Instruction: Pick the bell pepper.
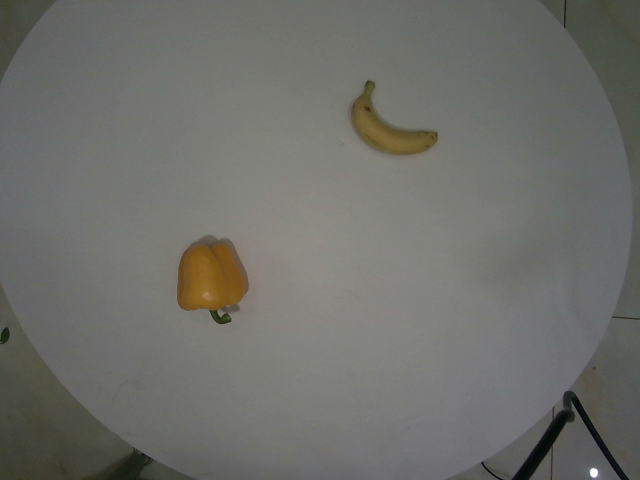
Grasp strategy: vertical